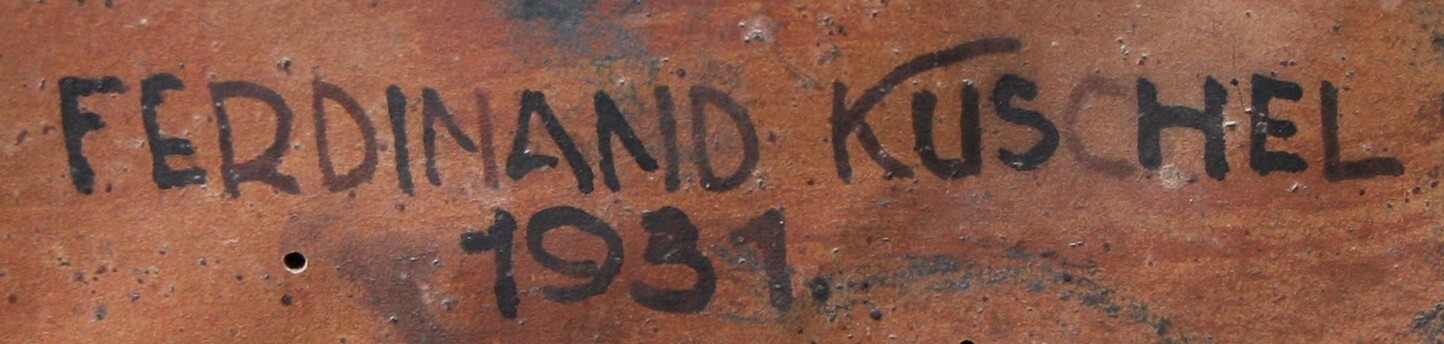
Signature of: ferdinand kuschel